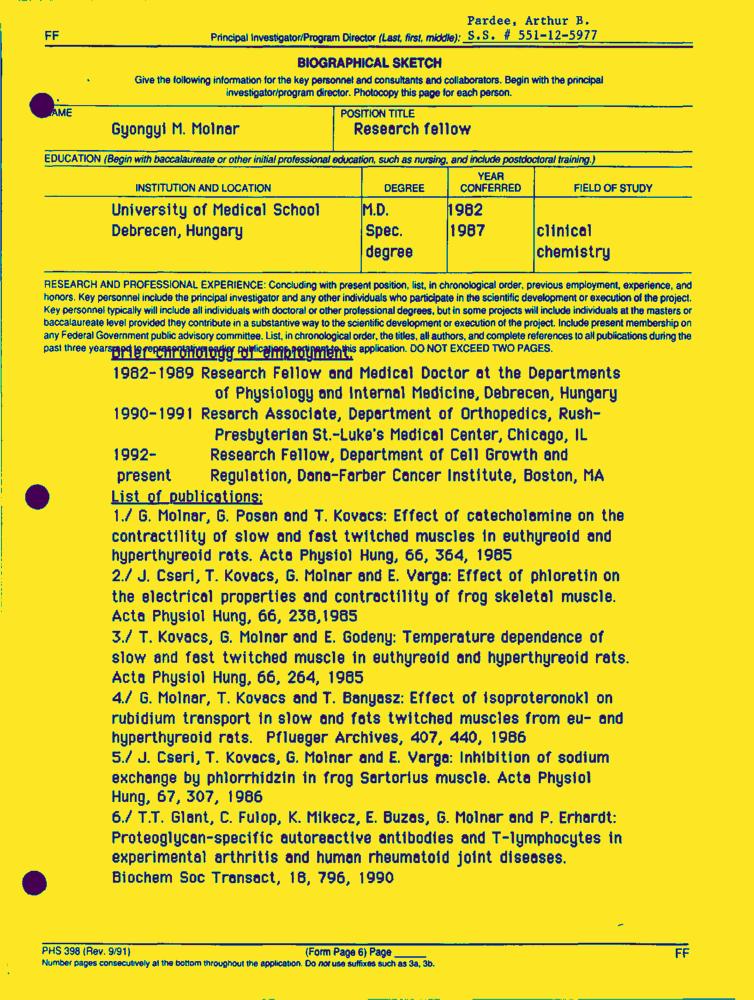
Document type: Resume-Doc